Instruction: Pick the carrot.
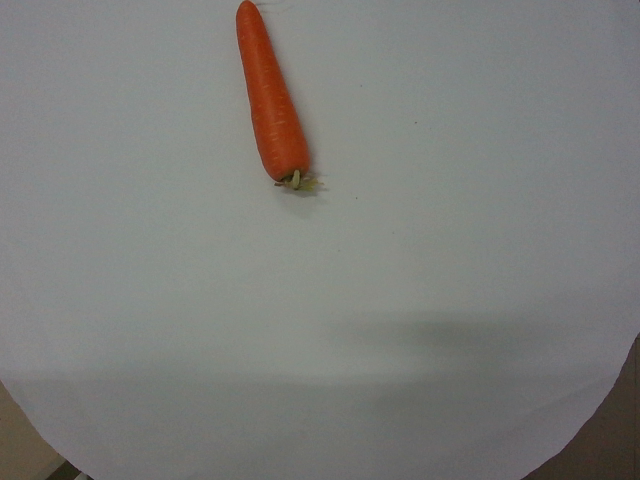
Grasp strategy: vertical